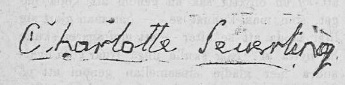
Signature of: charlotta seuerling